Patient: Female, age 36
In June 2014, a 36-year-old female was admitted to the Central University Hospital of Asturias, after 72 h of diffuse abdominal pain and fever. She reported a dry cough, night sweats, diarrhea, asthenia, hyporexia, and an 8-kg weight loss accompanied by swelling and pain in both wrists, knees, and elbows that limited her mobility during the day for the past 3 months. She had no known toxic habits. The patient was diagnosed with Crohn's disease in May 2014. Since the diagnosis, she had been on proton pump inhibitors and a prednisone treatment without clinical improvement. She had no past surgical or medical history of interest. The physical examination was normal, except for the pulmonary auscultation. Crackles were found in the right upper lobe. A chest X-ray showed bilateral interstitial and alveolar infiltrates that were distributed predominantly in the right lung parenchyma with cavitations in the right upper lobe (Fig. 1A). It is important to mention that a chest X-ray was not performed in May when the patient was diagnosed with Crohn's disease, therefore we were not able to ascertain if the chest infiltrates were present before starting treatment with corticosteroids. Computed tomography of her chest showed bilateral pseudonodular infiltrates that were located predominantly in the right lung (Fig. 1B).
Her laboratory tests (complete blood count, biochemical, and basic coagulation) were within normal ranges, except for her C-reactive protein (CRP) levels, which were 14 mg/L. Bronchoscopy showed a 90% stenosis of the segmental bronchi of the right upper lobe (Fig. 2A). The bacilloscopy, PCR, and culture from the bronchoaspirate (BAS) identified M. tuberculosis. The isolate was sensitive to all tuberculostatic drugs. The patient was treated with oral rifampicin, isoniazid, ethambutol, pyrazinamide, and corticosteroids, all of which were well tolerated. Gastroenterologists re-evaluated the patient during admission and noted important granulomatous inflammation with granulomas localized in the submucosa and adipose serous tissue. Mycobacterium tuberculosis grew from a biopsy culture, and the Crohn's disease diagnosis was modified. An intestinal tuberculosis diagnosis was finally confirmed. One week after the patient was discharged, she was admitted again with a diagnosis of peritonitis because of jejunal perforation secondary to intestinal tuberculosis. A jejunal resection and anastomosis were performed without complications. The patient was discharged, and her biopsies again confirmed M. tuberculosis growth.
The patient was referred to the Rheumatology department because of migratory arthralgia in her elbows, wrists, and knee joints, particularly in the left knee joint, without definitive associated synovitis. The patient reported clinical improvement immediately after the tuberculosis treatment, which had been initiated 2 weeks previously. A clinical examination revealed monoarthritis of the left knee joint. A full blood count, liver function tests, and plasma urate levels, in addition to the erythrocyte sedimentation rate and C-reactive protein levels, were normal. The patient was negative for rheumatoid factor against cyclic citrullinated peptide antibodies (ACPA), antinuclear antibodies (ANA), antineutrophil cytoplasmic antibodies (ANCA), and antistreptolysin O antibodies (ASO). Her serum levels of angiotensin-converting enzyme and calcium were normal. The microscopy of synovial fluid aspirated from the left knee joint revealed 0.1 x 109 leukocytes/L (normal range <0.2 x 109/L) with a predominance of lymphocytes and no crystals.
The synovial biopsy revealed a mild chronic inflammatory cell infiltrate, but no histological feature characteristics of tuberculosis were present. The results from the synovial fluid, tissue cultures, and acid-fast bacilli (AFB) smears for the presence of M. tuberculosis were all negative. The patient was then diagnosed with Poncet's disease. She continued treatment with rifampicin, isoniazid, pyrazinamide, and ethambutol. Within a month of initiating this therapy, the joint pains had completely resolved. A control chest X-ray that was performed in December 2014 showed a loss of volume in the right lung. The previously observed infiltrate and cavitation in the right upper lobe had significantly improved (Fig. 2B). The patient was well at the 4-month and 6-month follow-up visits.
Keywords: bacilloscopy, poncet's disease, intestinal tuberculosis, joint, pulmonary
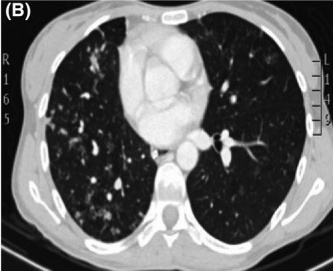
Image caption: (B) The CT showed a loss of volume in the right lung and bilateral pseudonodular infiltrates predominantly localized in the right lung.